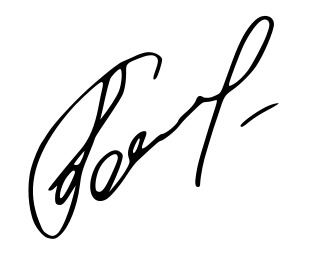
Signature of: ilya byakin